Question: What type of tax is indicated in the document, personal property or real estate?
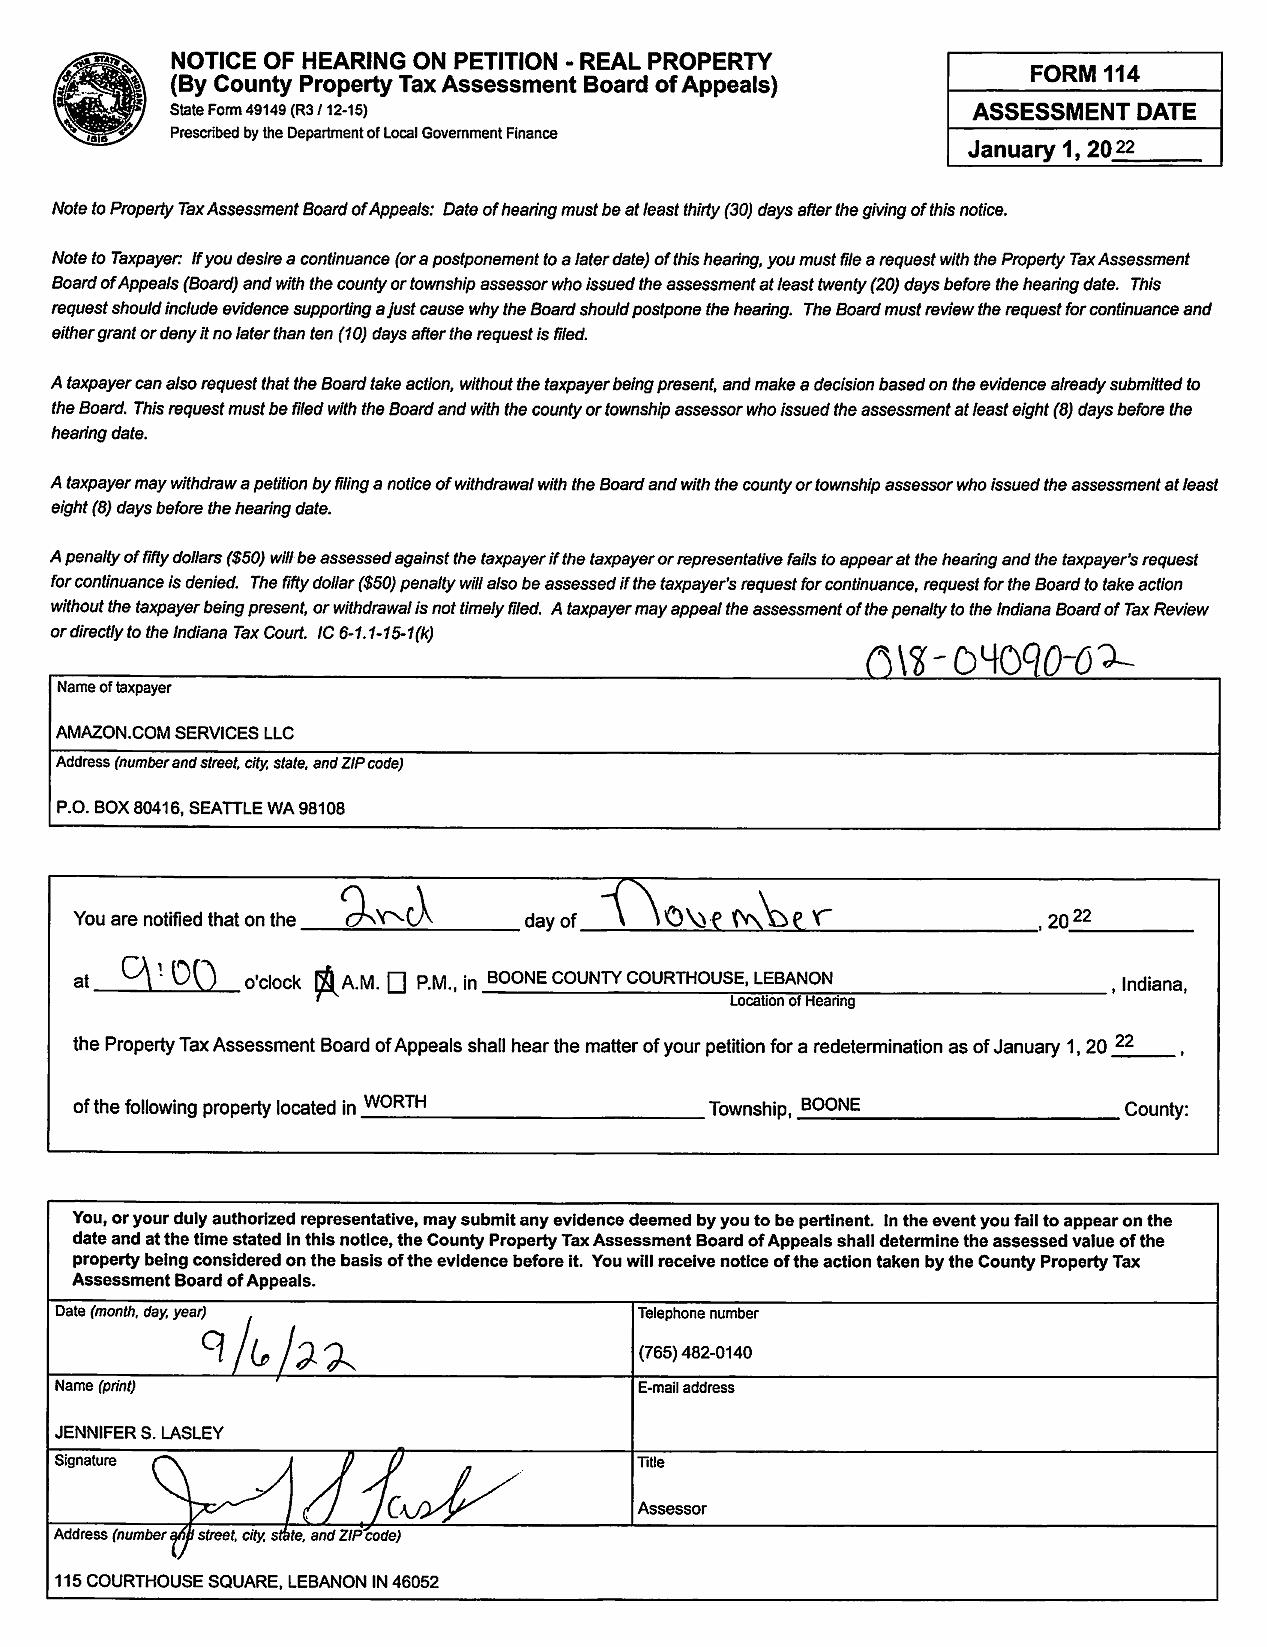
Answer: "Real Property Tax"